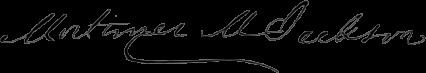
Signature of: mortimer m jackson